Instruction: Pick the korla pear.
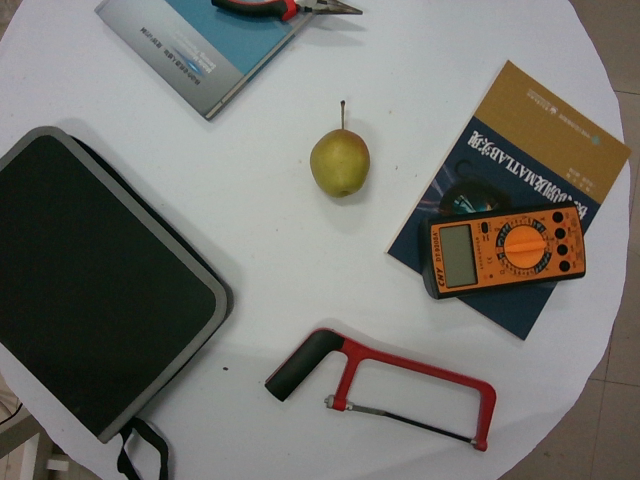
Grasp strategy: vertical